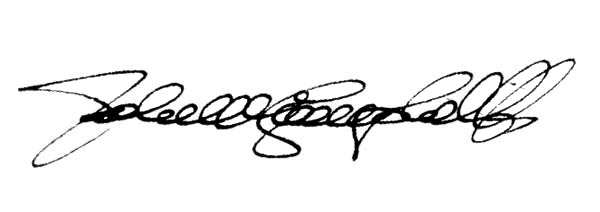
Signature of: john w campbell